Question: What is the address or location of the property listed in the document?
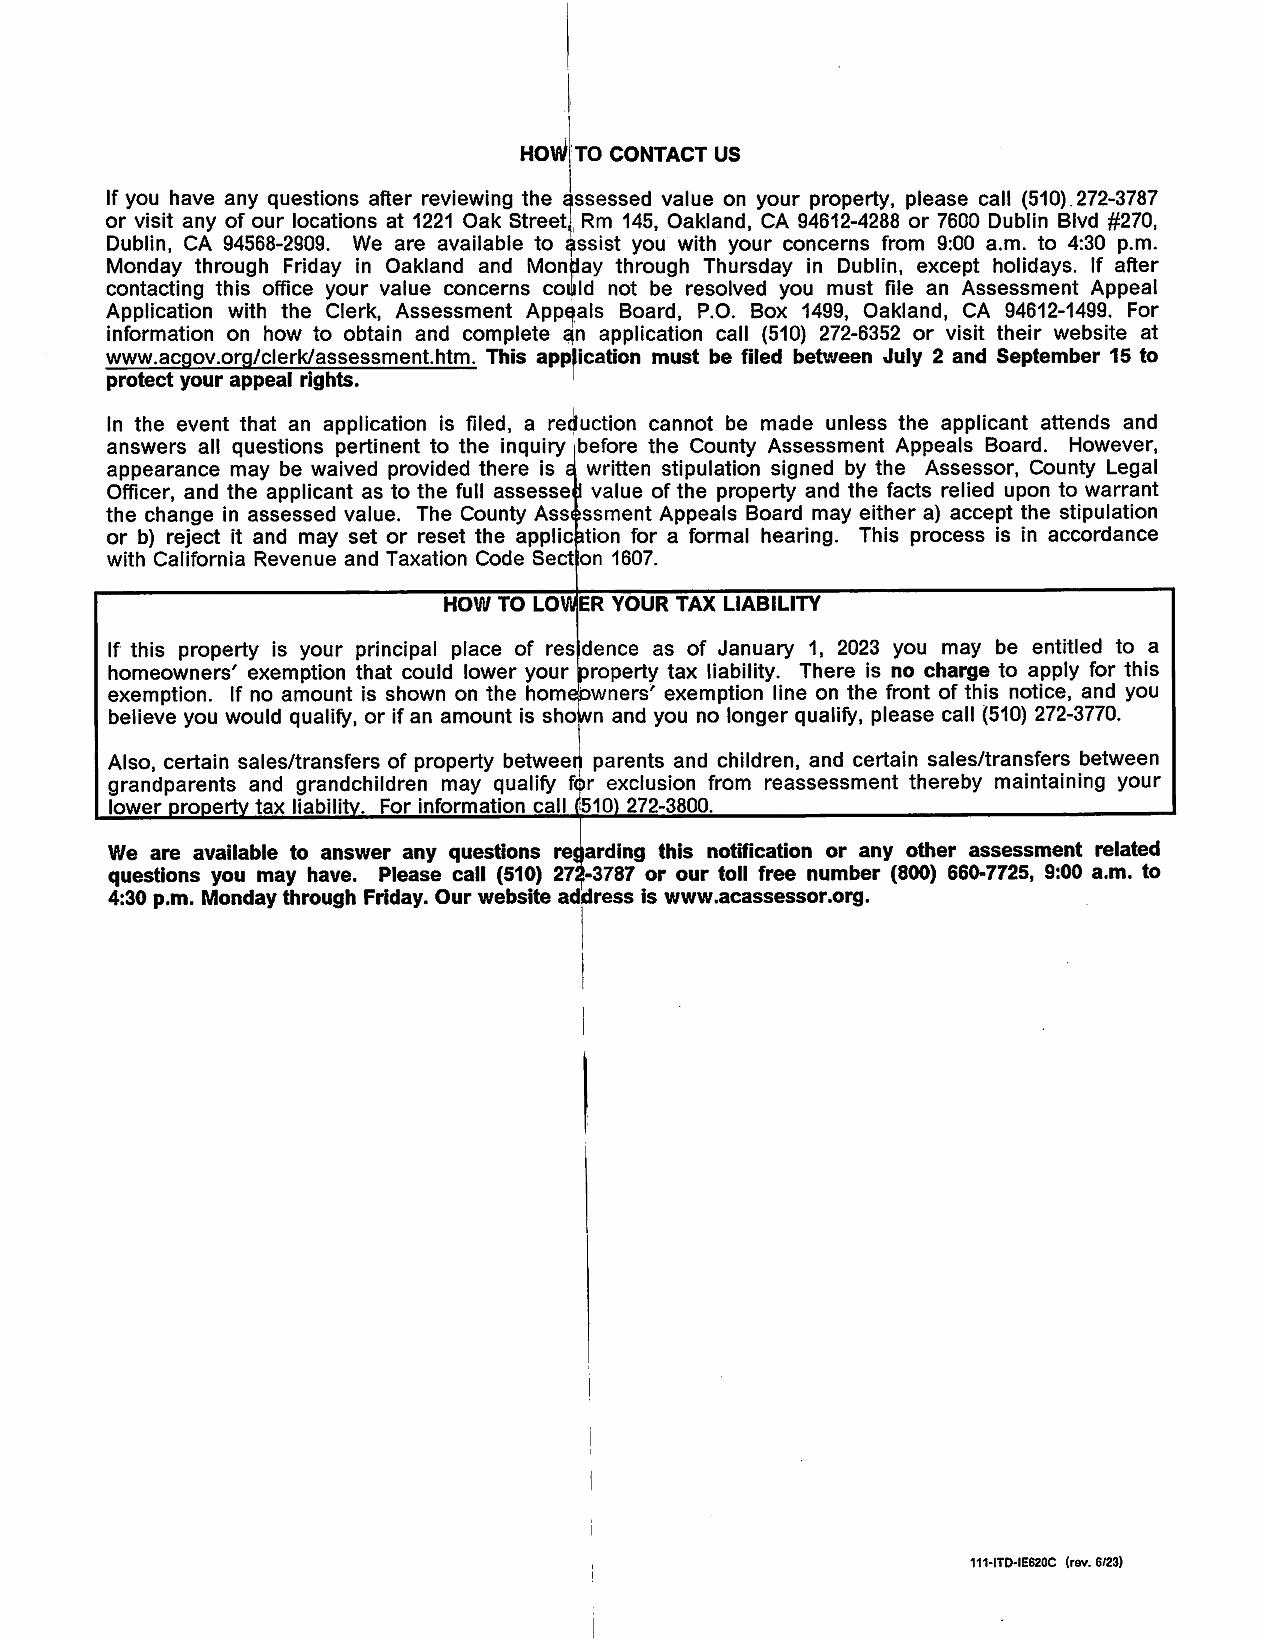
Answer: "1221 Oak Street, Rm 145, Oakland, CA 94612-4288 or 7600 Dublin Blvd #270, Dublin, CA 94568-2808"